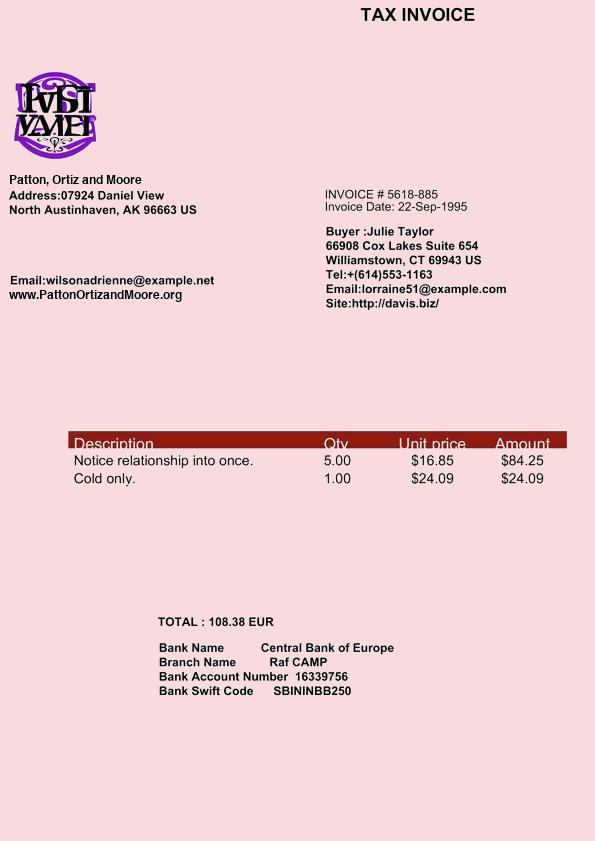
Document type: Invoice